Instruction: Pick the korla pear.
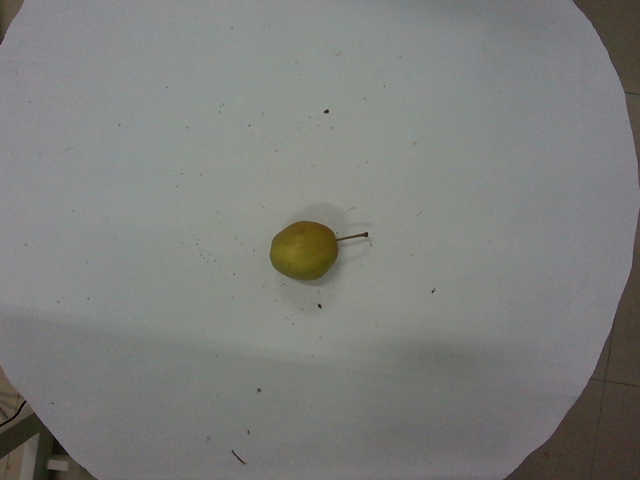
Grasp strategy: vertical